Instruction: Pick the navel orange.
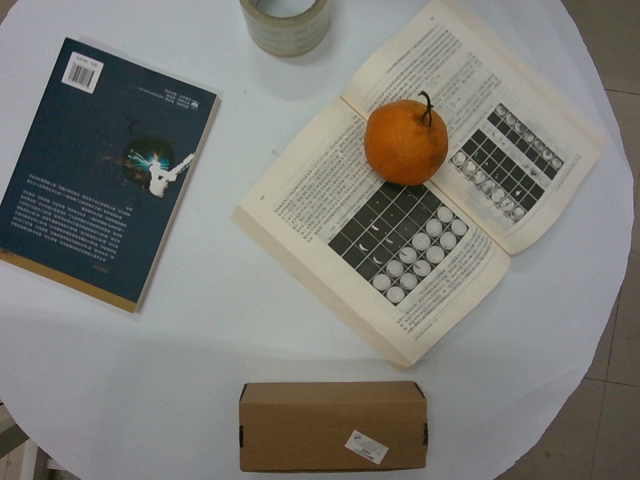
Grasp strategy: vertical